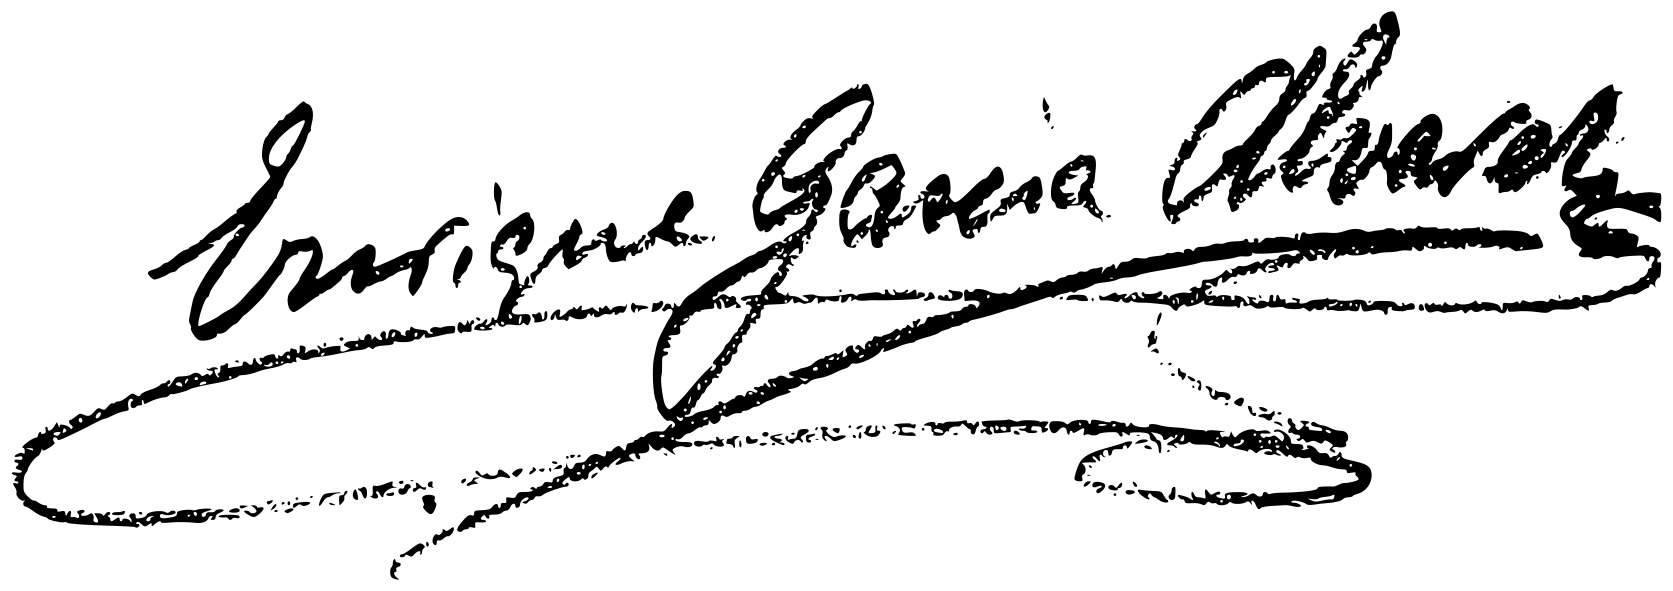
Signature of: enrique garcía álvarez